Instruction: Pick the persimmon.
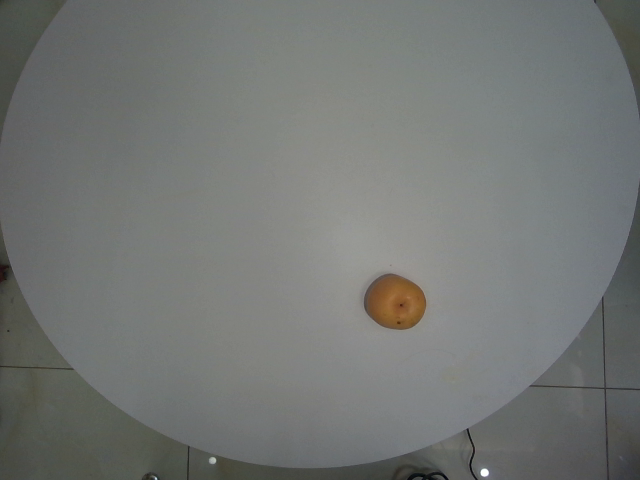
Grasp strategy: vertical